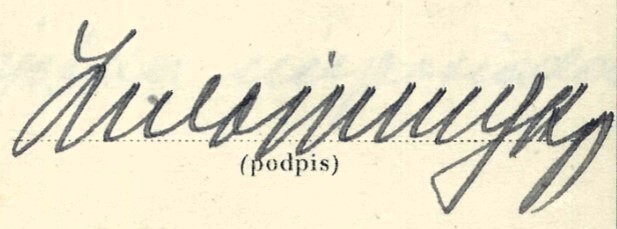
Signature of: stanisław zwojszczyk